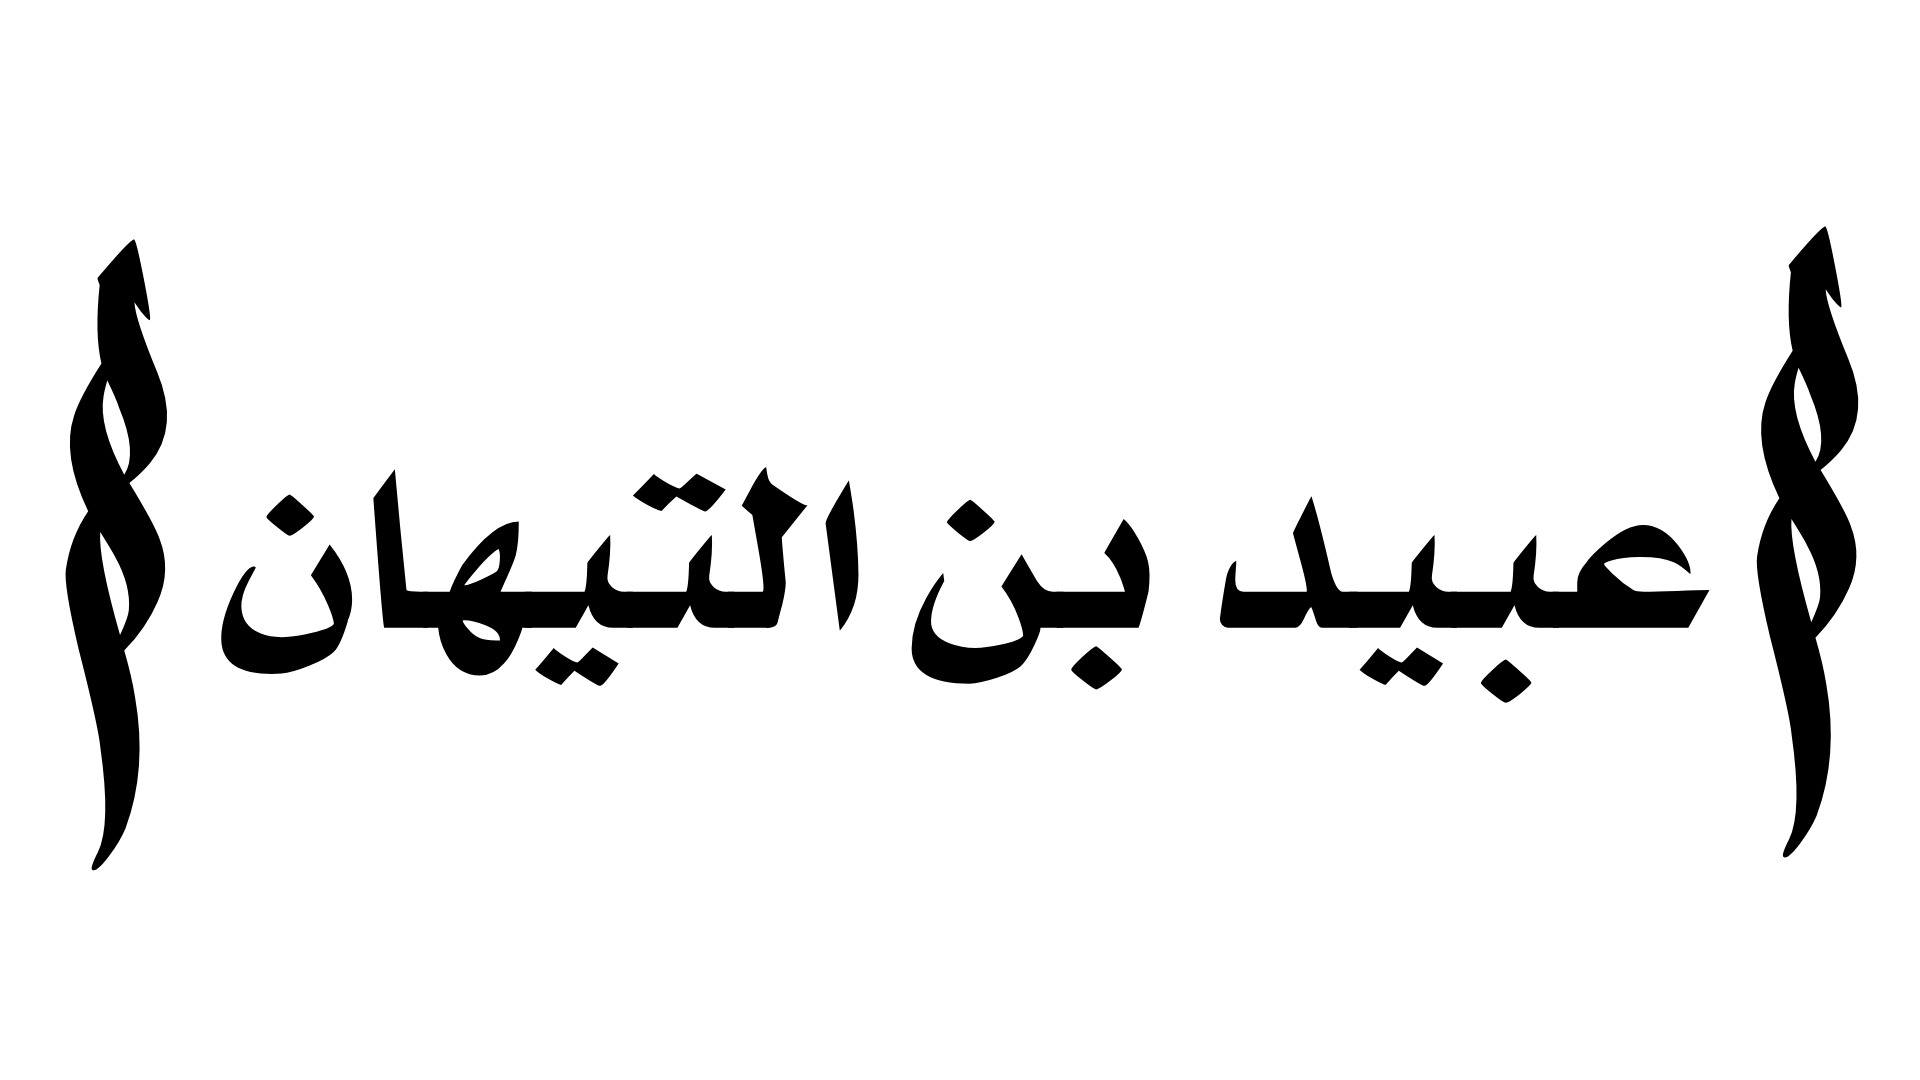
Signature of: ubayd ibn at tayhan